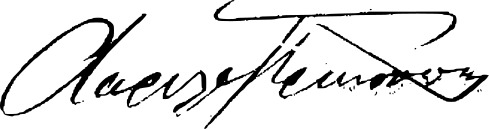
Signature of: harilaos trikoupis